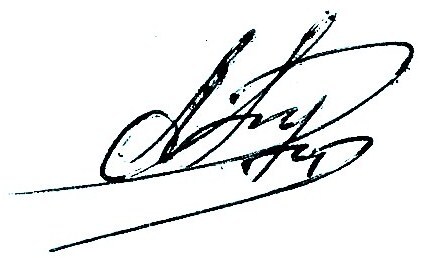
Signature of: aleksander burba